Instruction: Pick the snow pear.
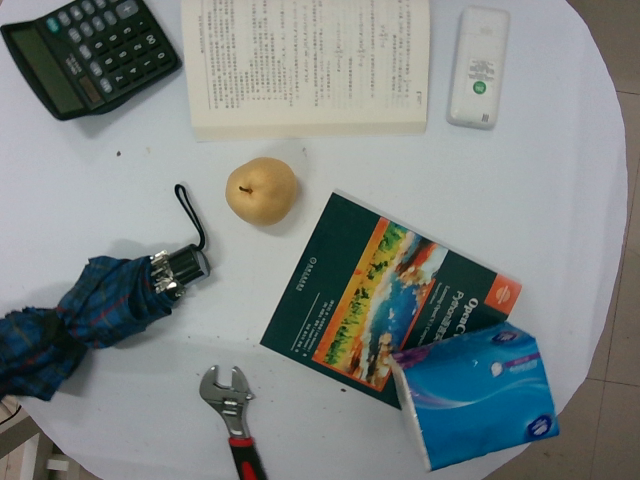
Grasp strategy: vertical